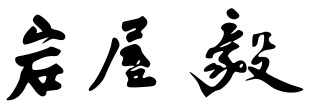
Signature of: takeshi iwaya